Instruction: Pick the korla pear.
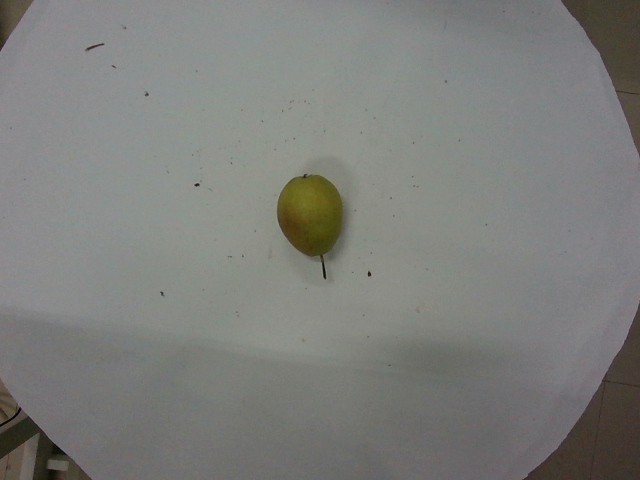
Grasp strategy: vertical